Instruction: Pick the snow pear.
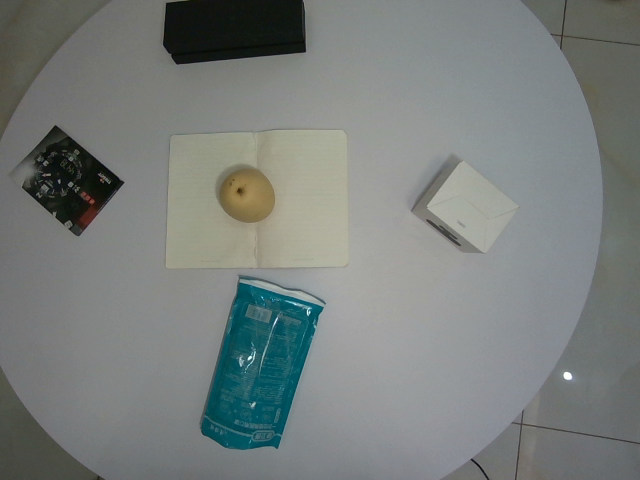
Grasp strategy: vertical